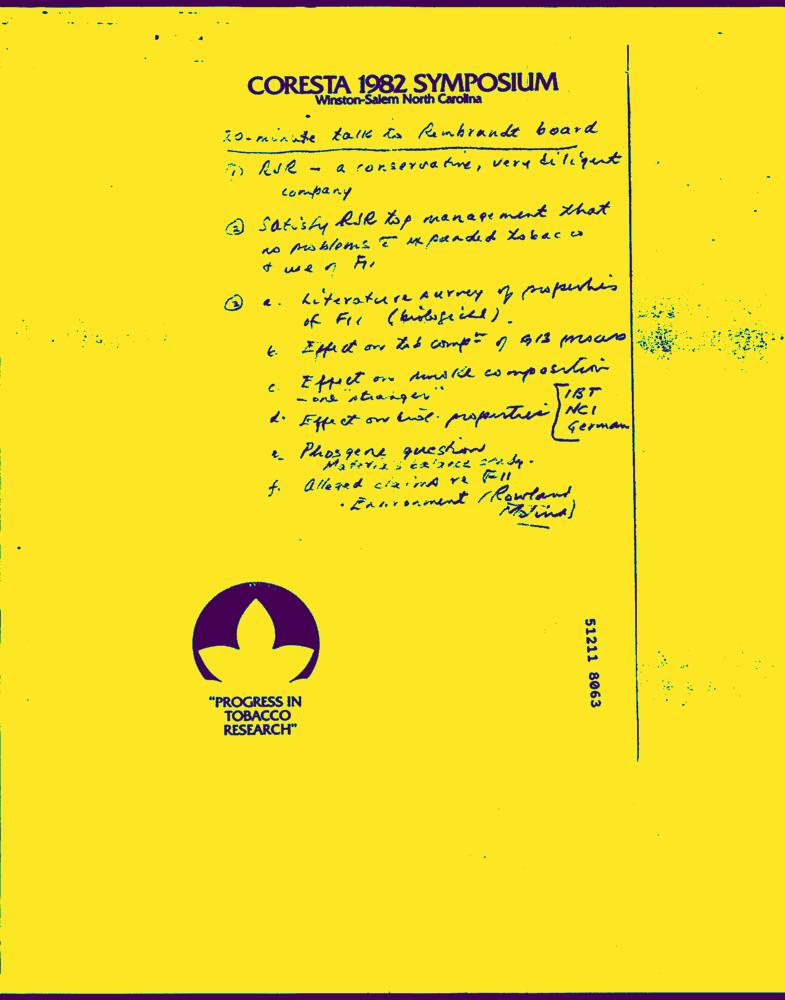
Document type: Hand-Written